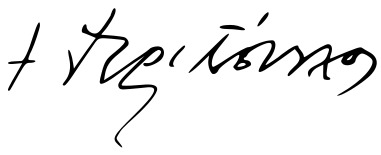
Signature of: archbishop christodoulos of athens